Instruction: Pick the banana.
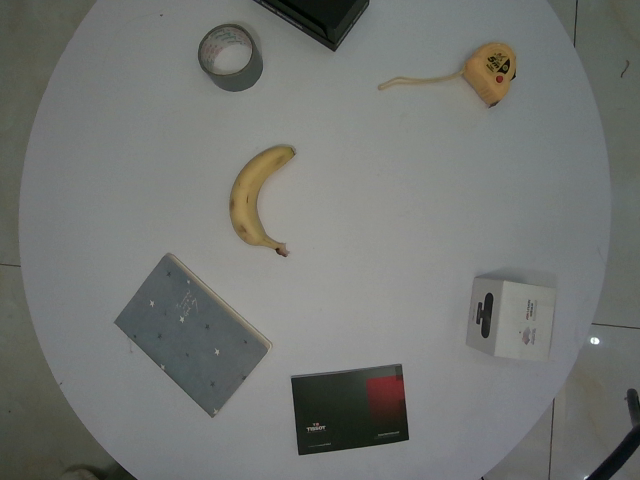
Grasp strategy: vertical